Question: How is the history relevant to the case?
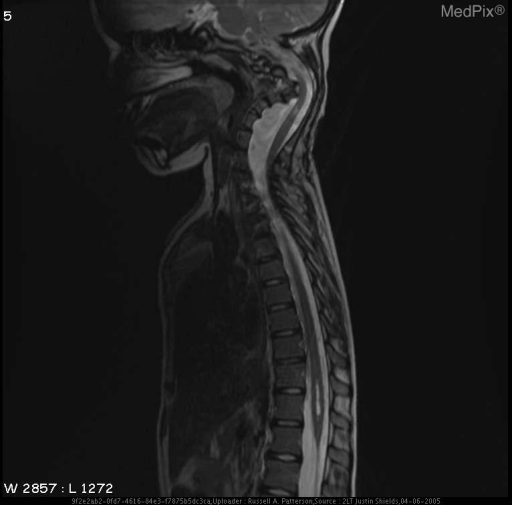
Answer: The patient's history of 10 yo girl with known disease for routine followup is key in understanding the case.